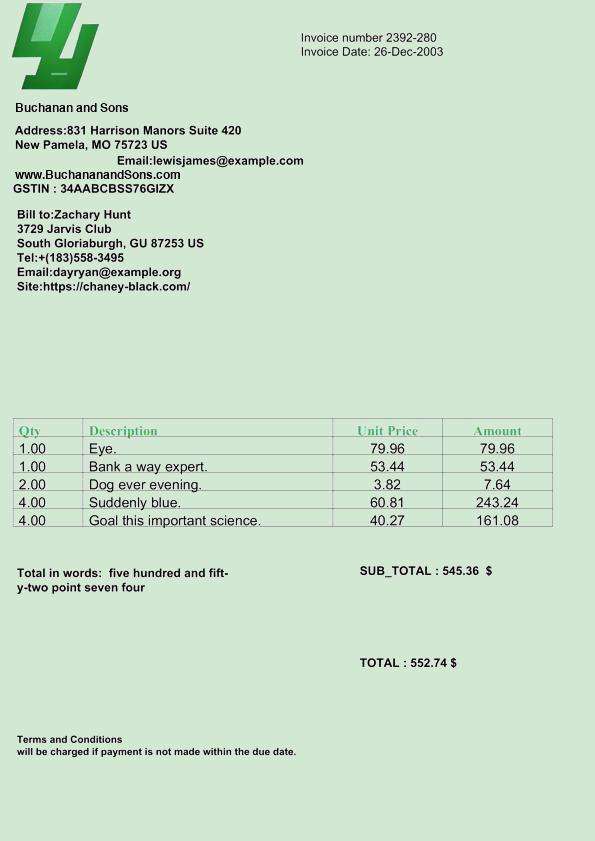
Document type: Invoice